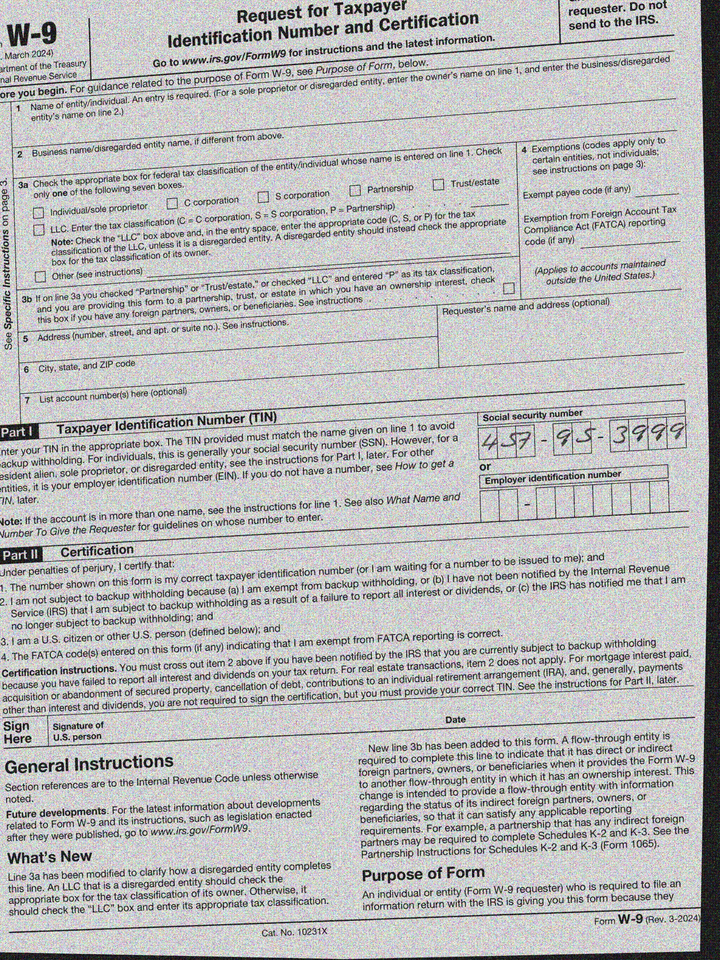
cbx: no
ssn: 457953999